Question: What tax district, tax-rate area, or tax area code is specified in the document?
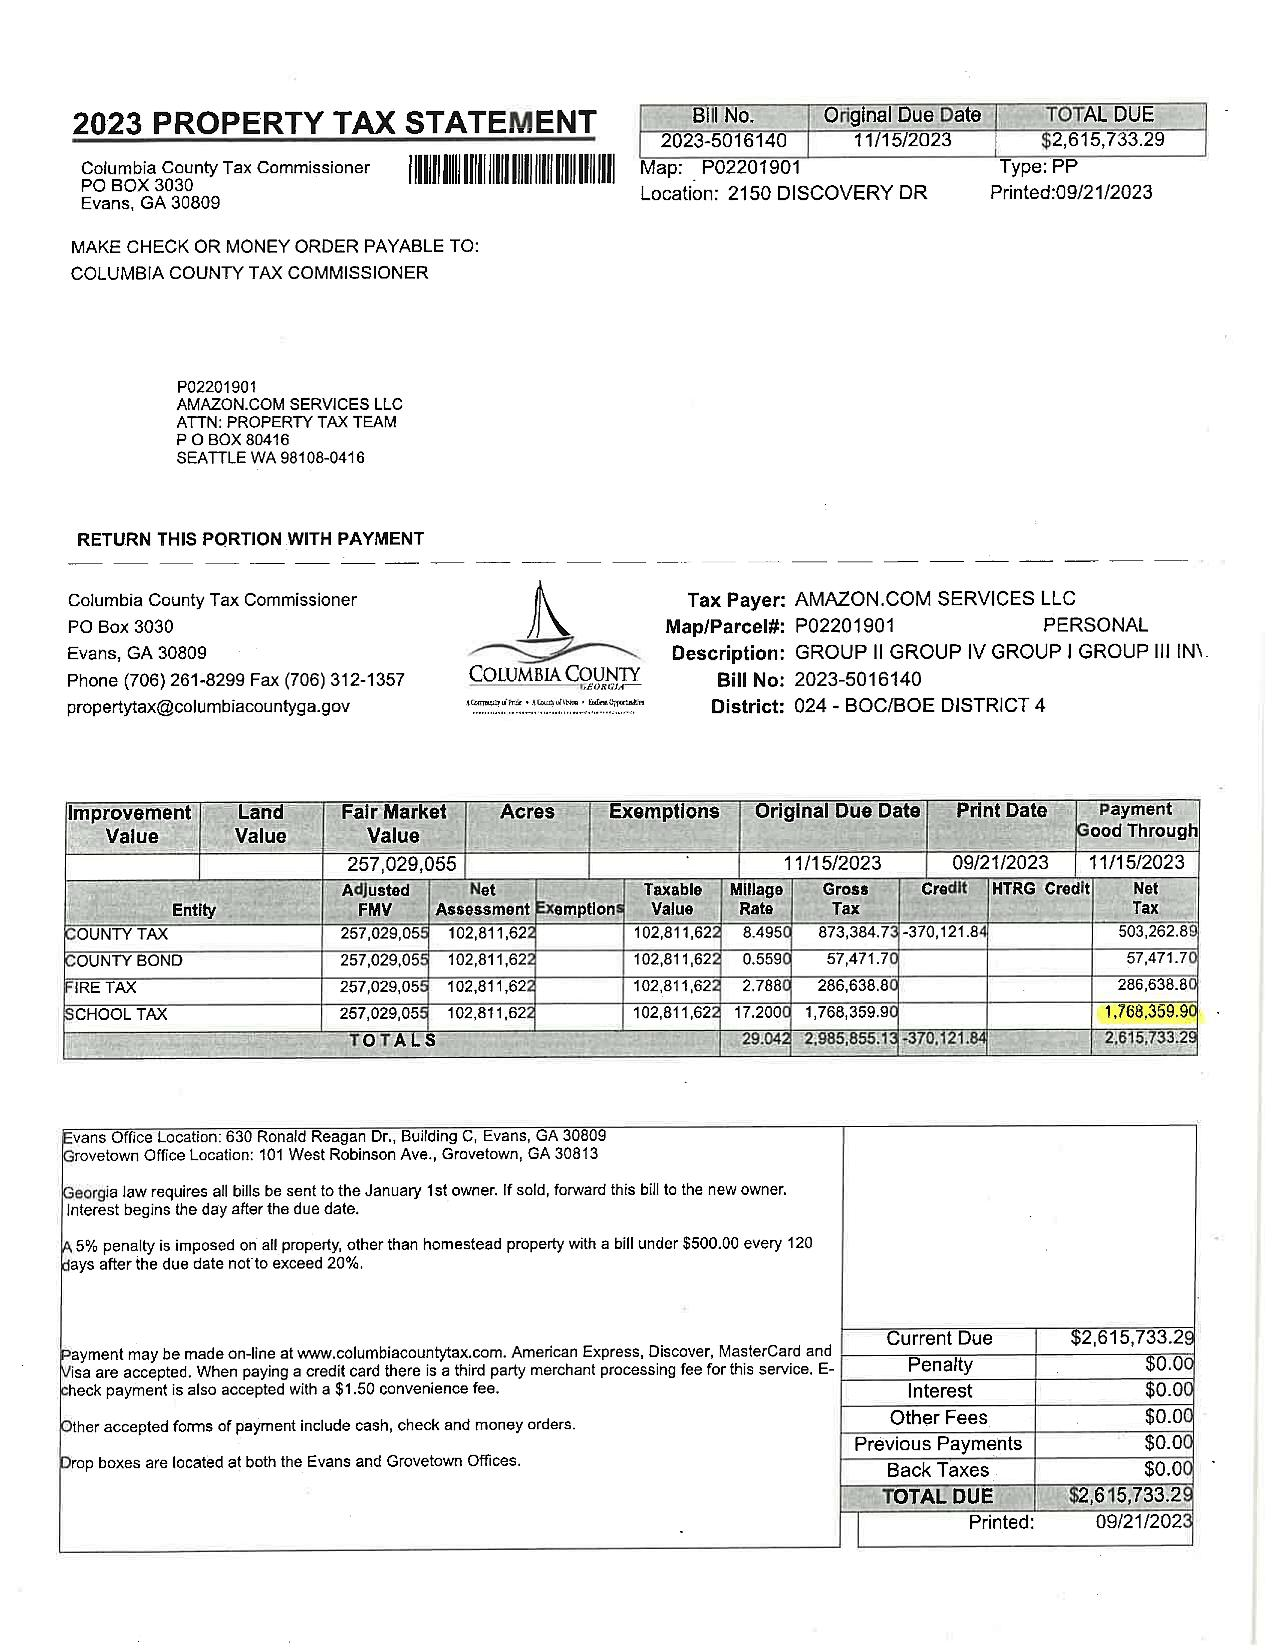
Answer: "024 - BOC/BOE DISTRICT 4"